Question: What is the mailing or notice date provided in the document?
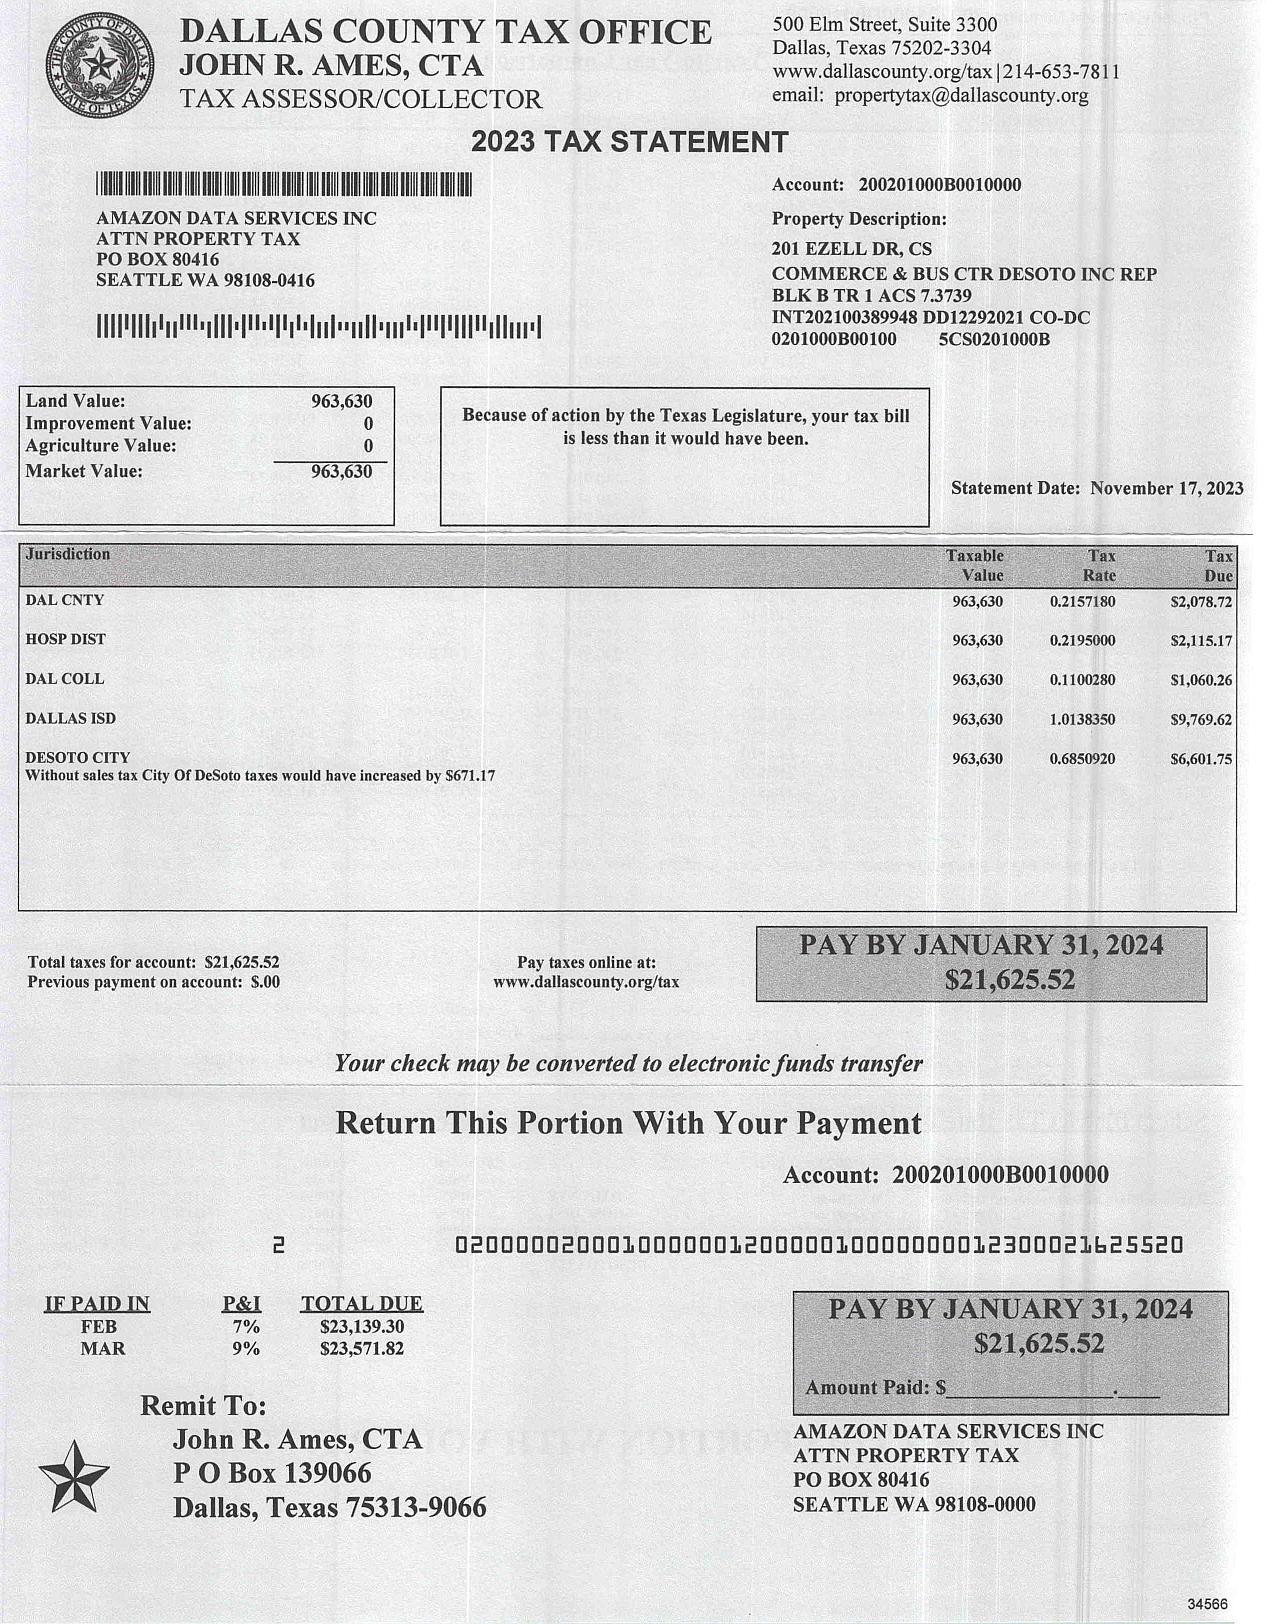
Answer: "17-Nov-23"